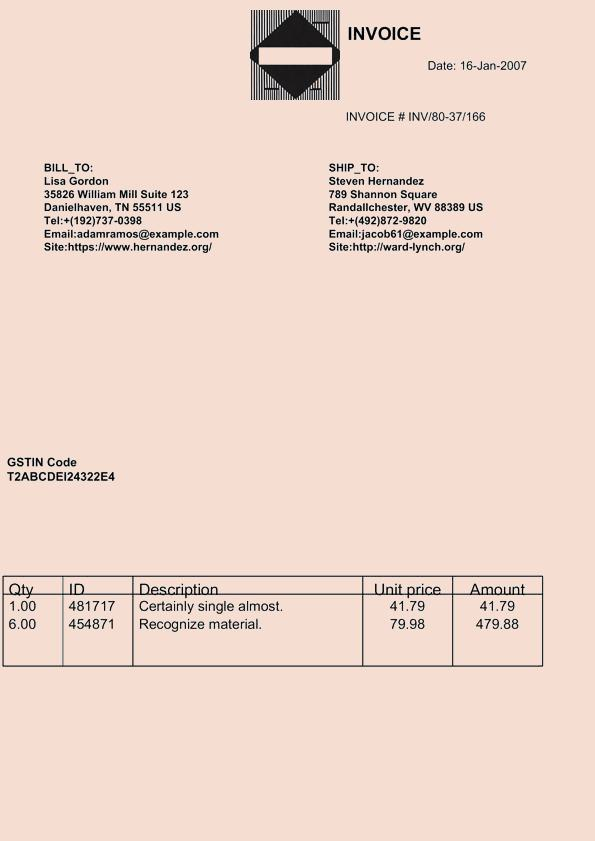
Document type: Invoice